Question: Explain the disease:
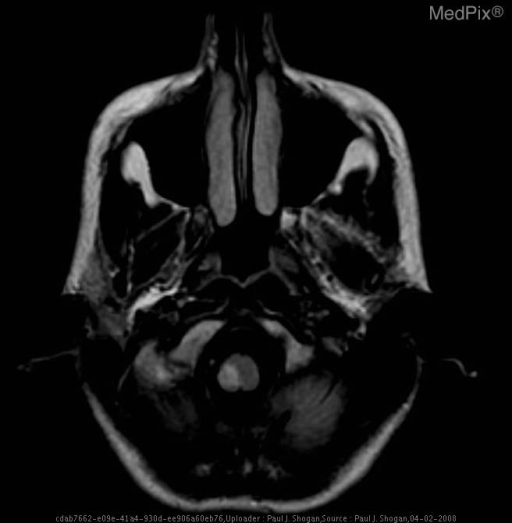
Answer: The disease is discussed as: Dissections may be spontaneous or traumatic; regardless of the etiology, the underlying pathology is the same: disruption of the intima with extravasation of blood into the vessel wall with subsequent extension of thrombus between the planes of the vessel wall (usually between the intima and media). The most common type is the subintimal dissection, although subadventitial dissections (clot extension in the plane between the media and adventitia) also occur.

Two theories exist with regard to the etiology of dissections, each of which invokes intimal injury as a final common pathway:
1). An intimal tear occurs, allowing clot propagation within the vessel wall.
2). A primary intramural hematoma develops and eventually ruptures through the intimal lining into the vessel lumen.

Traumatic dissections result from three basic mechanisms of injury:

1). Penetrating injuries, which include gunshot wounds, knife wounds, intra-oral trauma (pencils, sticks). With regard to characterizing the location of penetrating injuries, the neck is divided into three anatomic zones:
*Zone 1: below the level of the cricoid cartilage.
*Zone 2: between the level of the cricoid and the level of the mandibular angle.
*Zone 3: superior to the level of the mandibular angle.

2). Nonpenetrating injury due to spine fracture-subluxation injuries.

3). Blunt injury to the carotid arteries.

Vertebral artery dissections account for approximately 20% of cases of cervical vascular injuries and most commonly occur between the skull base and the upper cervical spine. Less commonly, the injury occurs between the vessel’s origin from the subclavian artery and the C6 foramen transversarium. Mid-cervical vertebral artery injuries occur in approximately 5% of patient with fractures involving the foramina transversaria.

Internal carotid artery dissections are the most common of all craniocervical dissections, frequently (70% of cases) involve both the cervical and petrous segments of the ICA, and usually spare the carotid bulb. Dissections involving the intracranial internal carotid artery segments, while rare, do occur.

The radiographic appearance of the contrast-opacified vertebral artery on the lateral view is as follows: the vertebral artery takes a nearly vertical course as it traverses the C6 through C3 foramina transversaria. Immediately after passing through the vertebral canal of C2, the vessel forms an inverted L and turns laterally within C2. It then exits C2 and turns cephalad to pass through the vertebral canal of C1. On exiting the transverse foramen of the atlas, it then courses sharply posteriorly along the posterior ring of C1, completing the appearance of a half square. Finally, it turns anterosuperiorly (a hairpin turn) to pierce the dura as it passes through the foramen magnum.